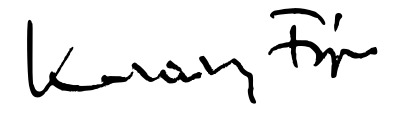
Signature of: frigyes karinthy